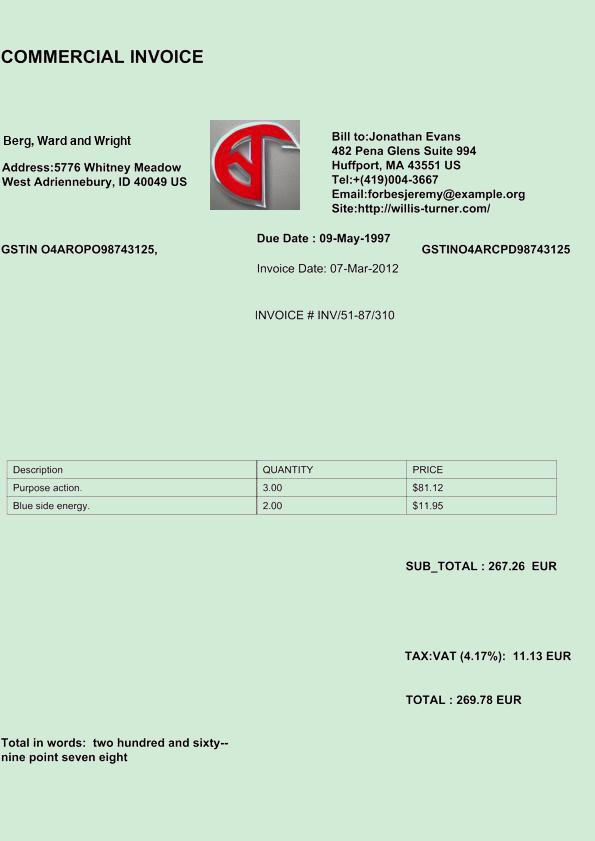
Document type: Invoice